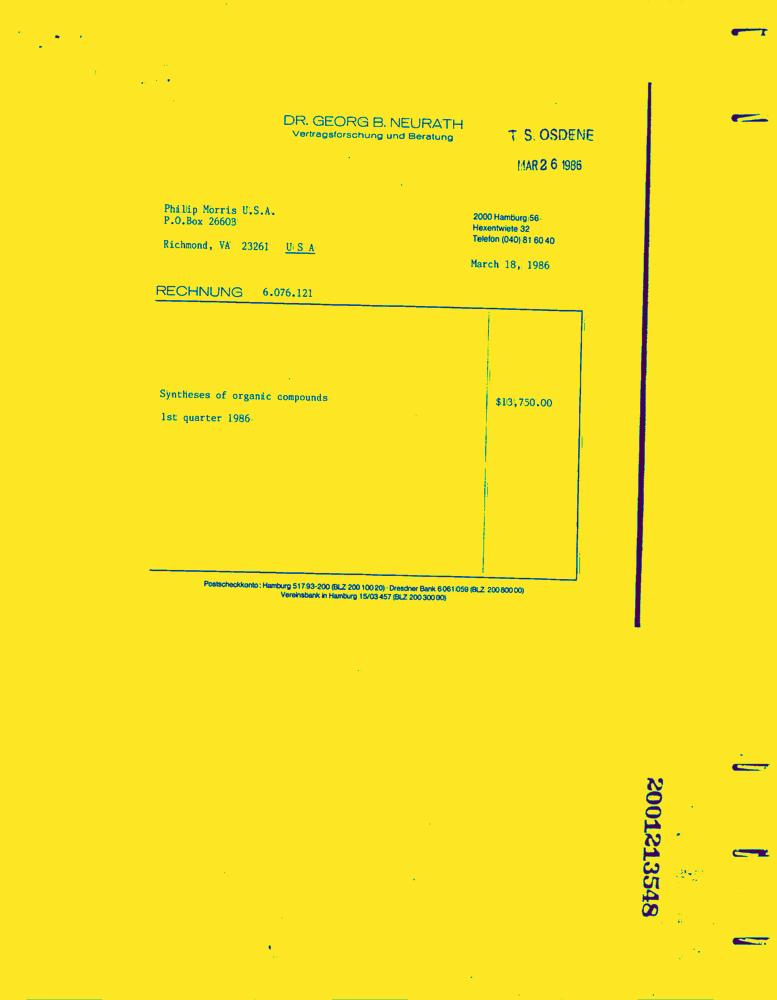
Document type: Invoice-Doc